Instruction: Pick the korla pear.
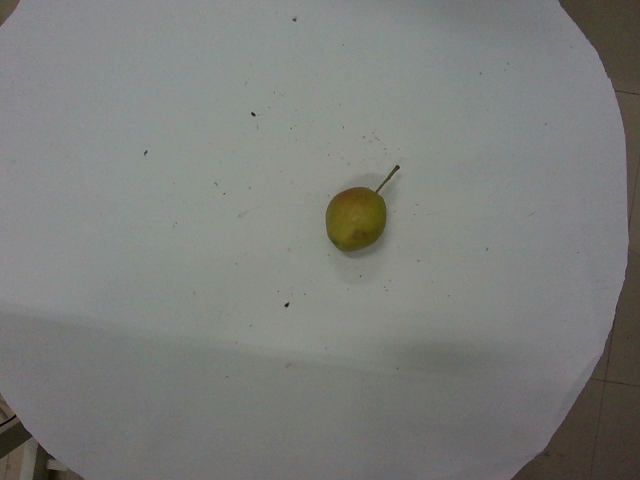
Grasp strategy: vertical